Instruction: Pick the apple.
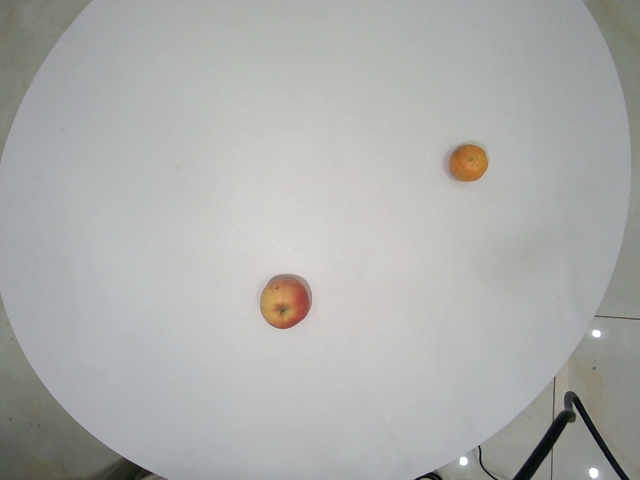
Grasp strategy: vertical